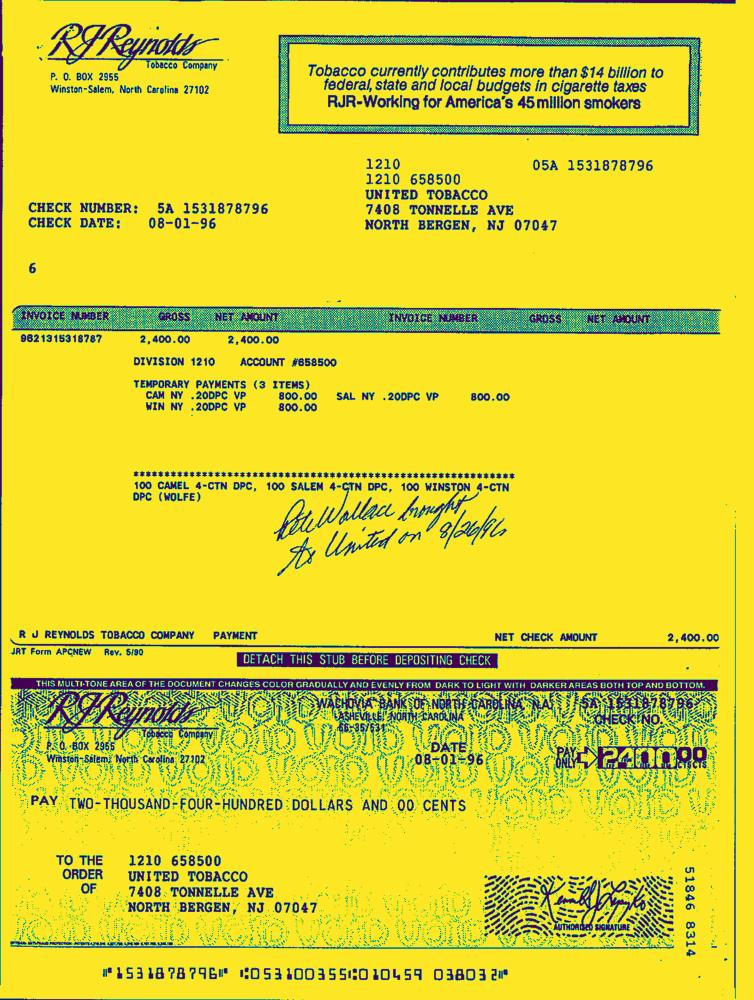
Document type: Invoice-Doc